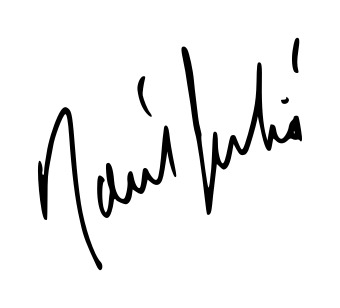
Signature of: raul julia